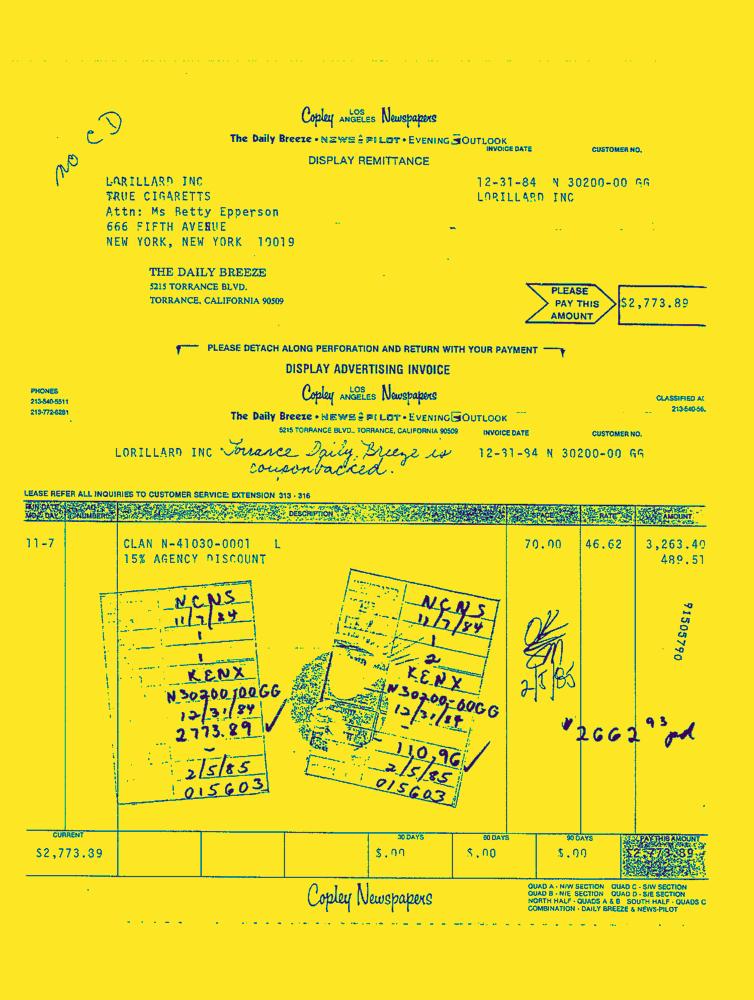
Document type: Invoice-Doc